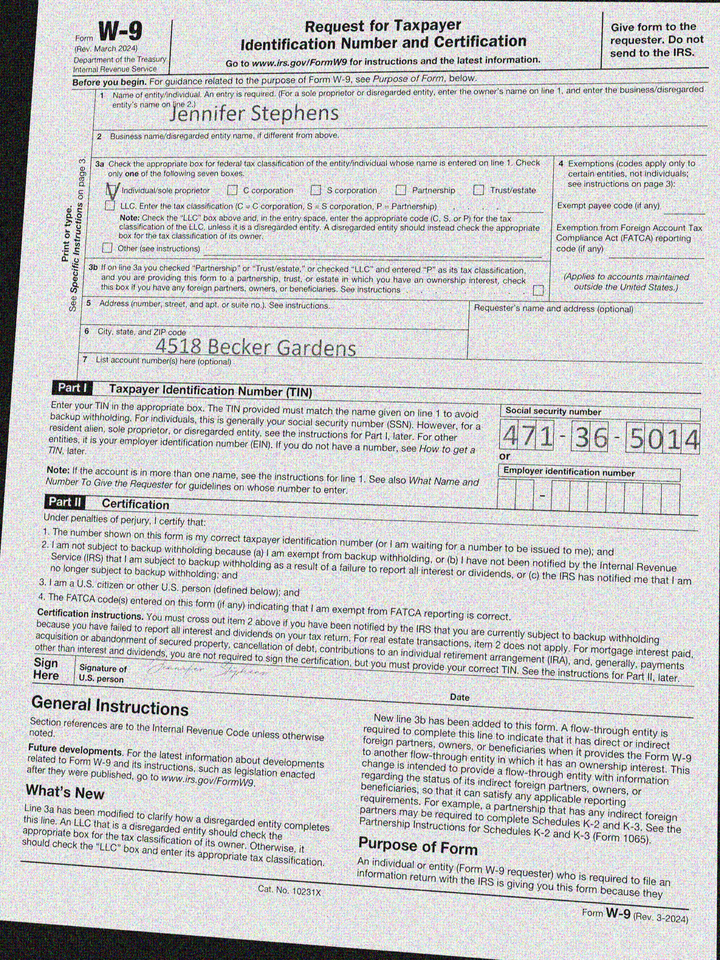
adr1: 4518 Becker Gardens
cbx: yes
ssn: 471365014
enm: Jennifer Stephens